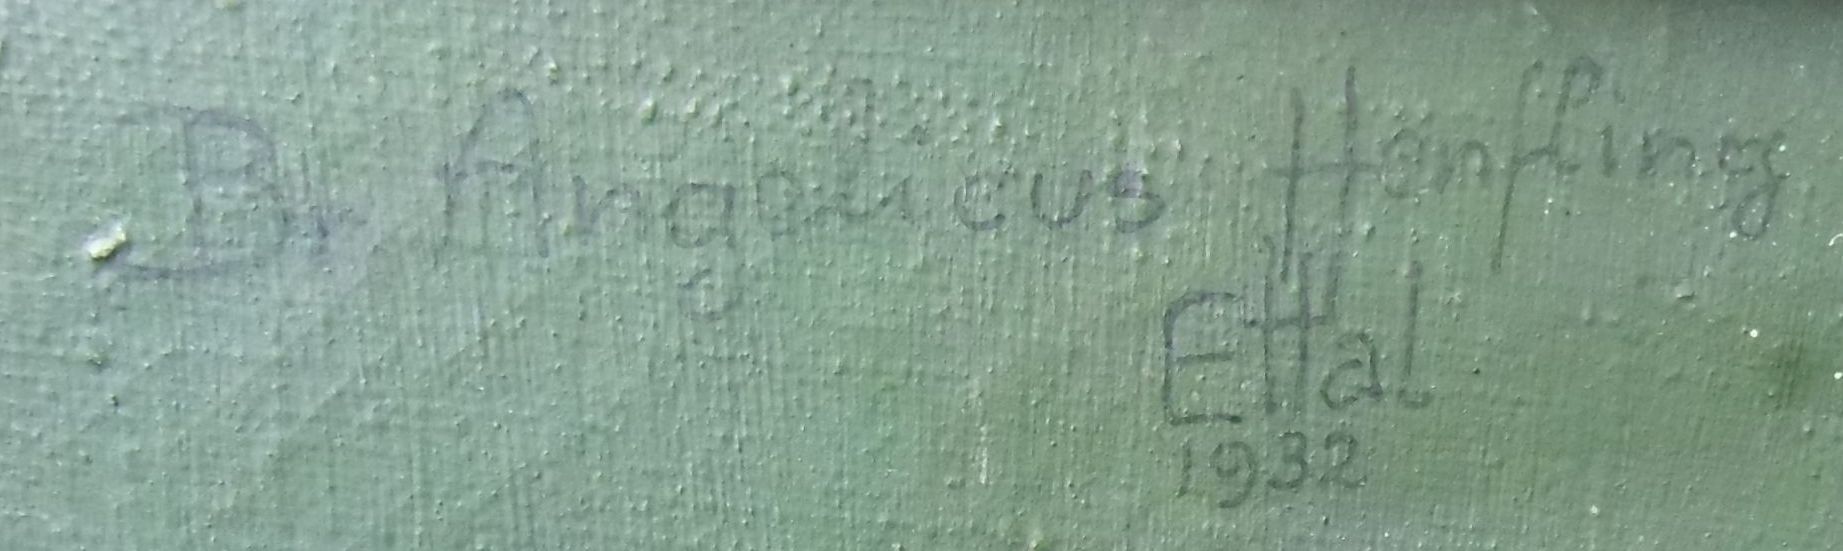
Signature of: joseph henfling